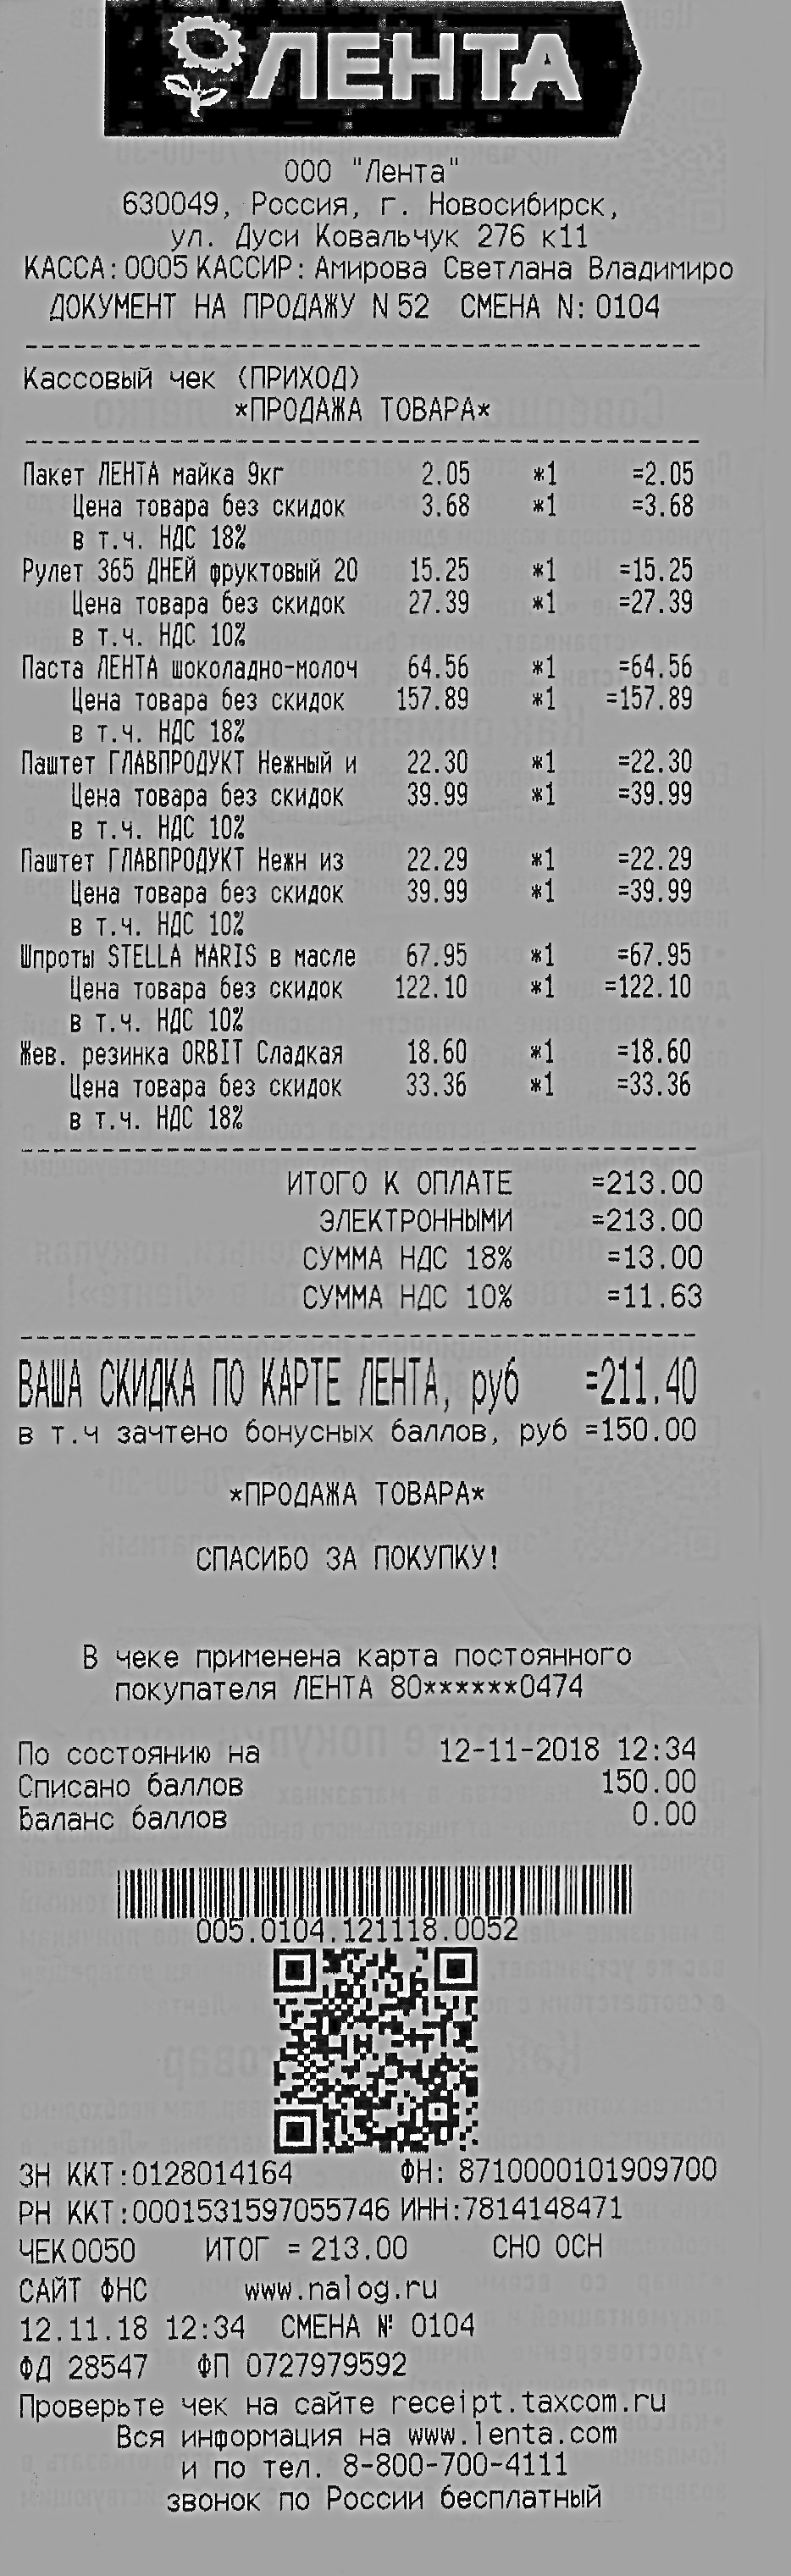
Продавец: ООО "Лента"
ИНН: 7814148471
Дата: 12.11.18
Товары: Пакет ЛЕНТА майка 9кг; Рулет 365 ДНЕЙ фруктовый 20; Паста ЛЕНТА шоколадно-молочный; Паштет ГЛАВПРОДУКТ Нежный и сладкий; Паштет ГЛАВПРОДУКТ Мед и сухой; Шпроты STELLA MARIS в масле; Жев. резинка ORBIT Сладкая
Количество: 1.000; 1.000; 1.000; 1.000; 1.000; 1.000; 1.000
Цена: 2.05; 15.25; 64.56; 22.30; 22.23; 67.95; 18.60
Сумма: 2.05; 15.25; 64.56; 22.30; 22.23; 67.95; 18.60
Итого: 213.00